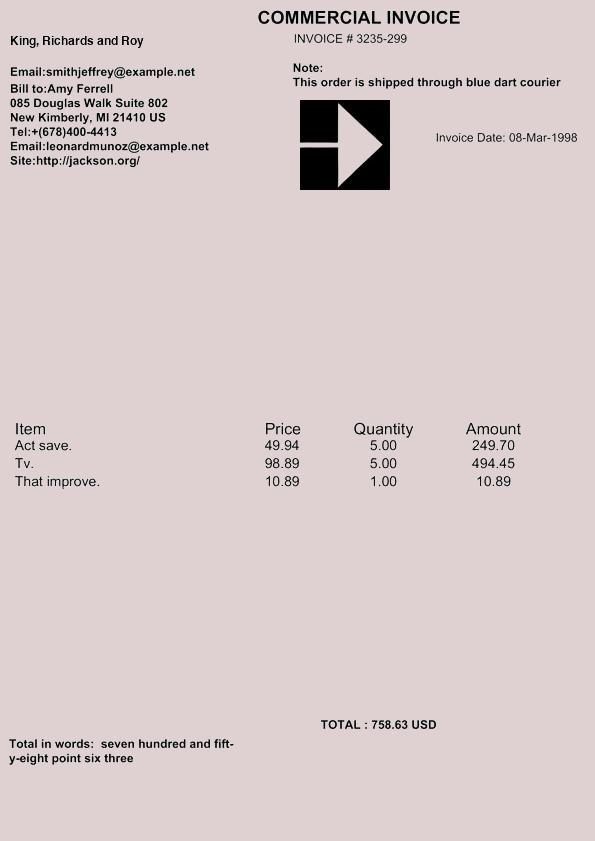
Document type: Invoice